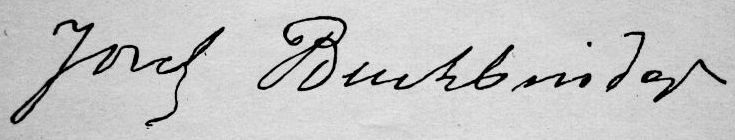
Signature of: józef buchbinder